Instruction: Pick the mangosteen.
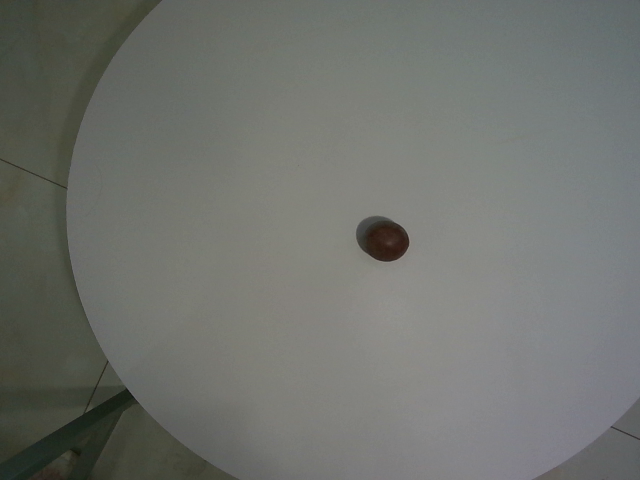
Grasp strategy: vertical